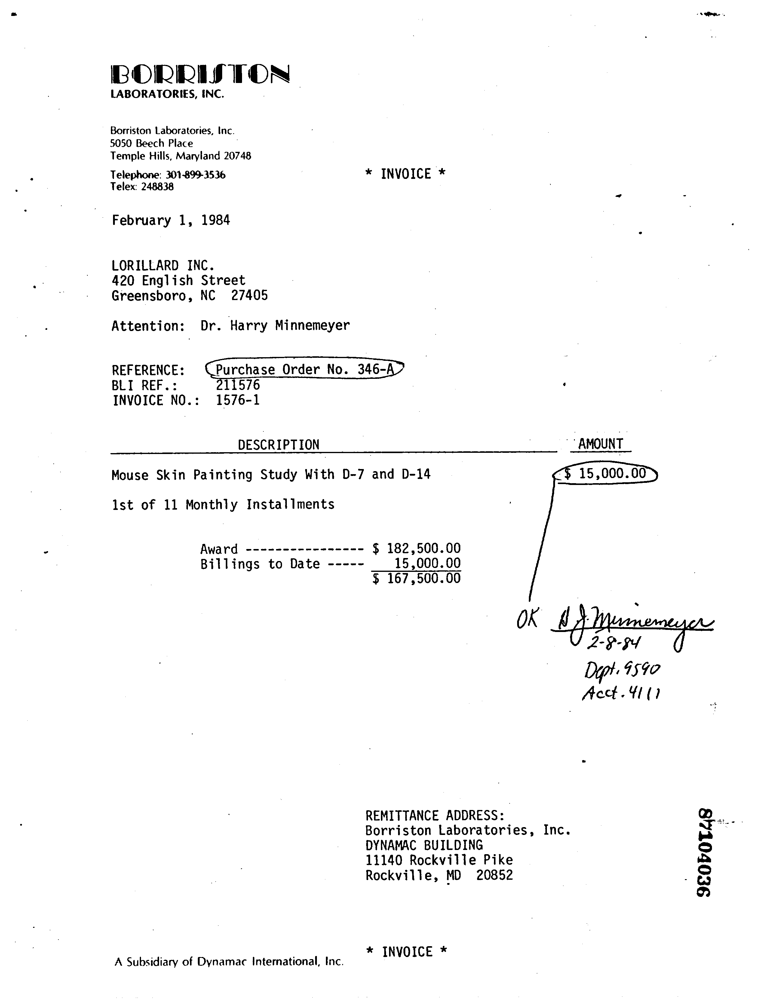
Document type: Invoice